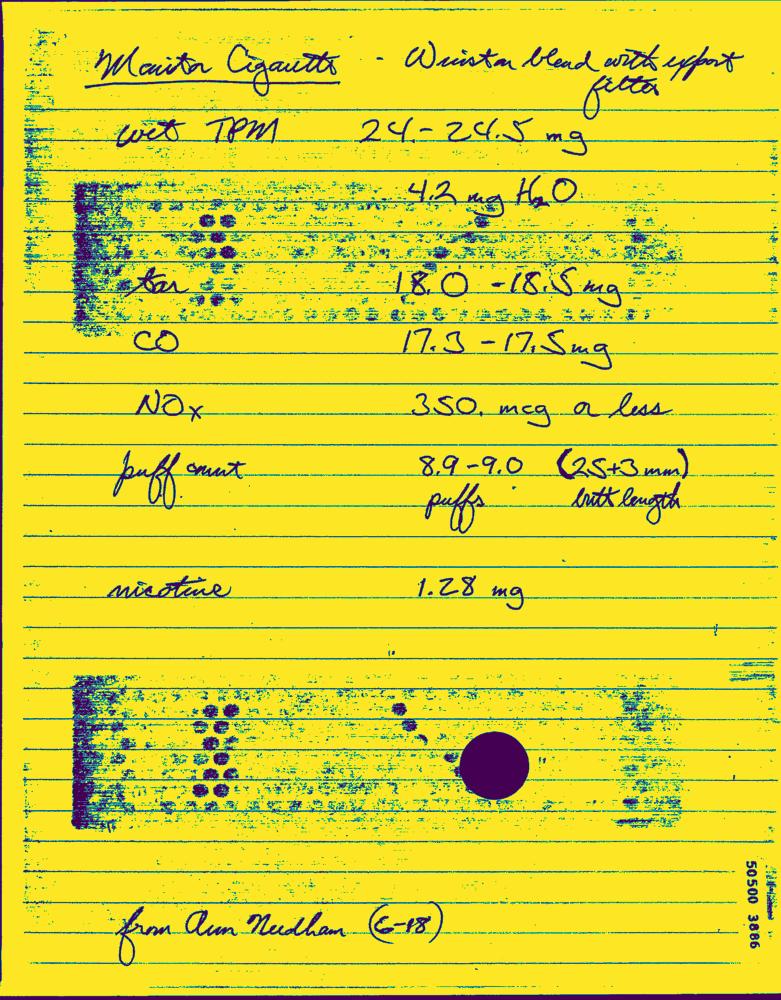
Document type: Hand-Written